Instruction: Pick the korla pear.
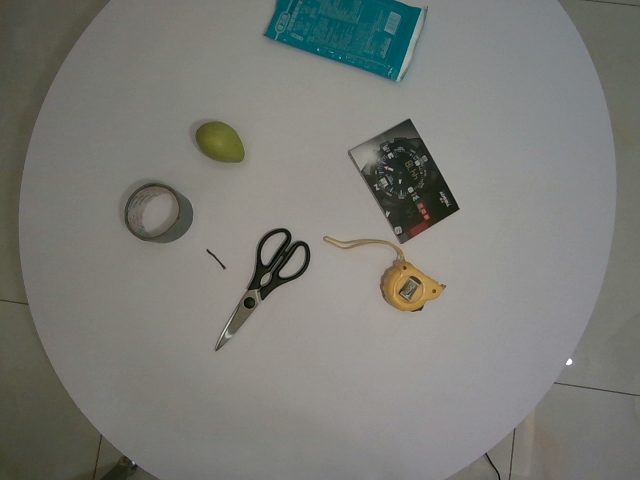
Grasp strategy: vertical